Question: Which state is mentioned in the document?
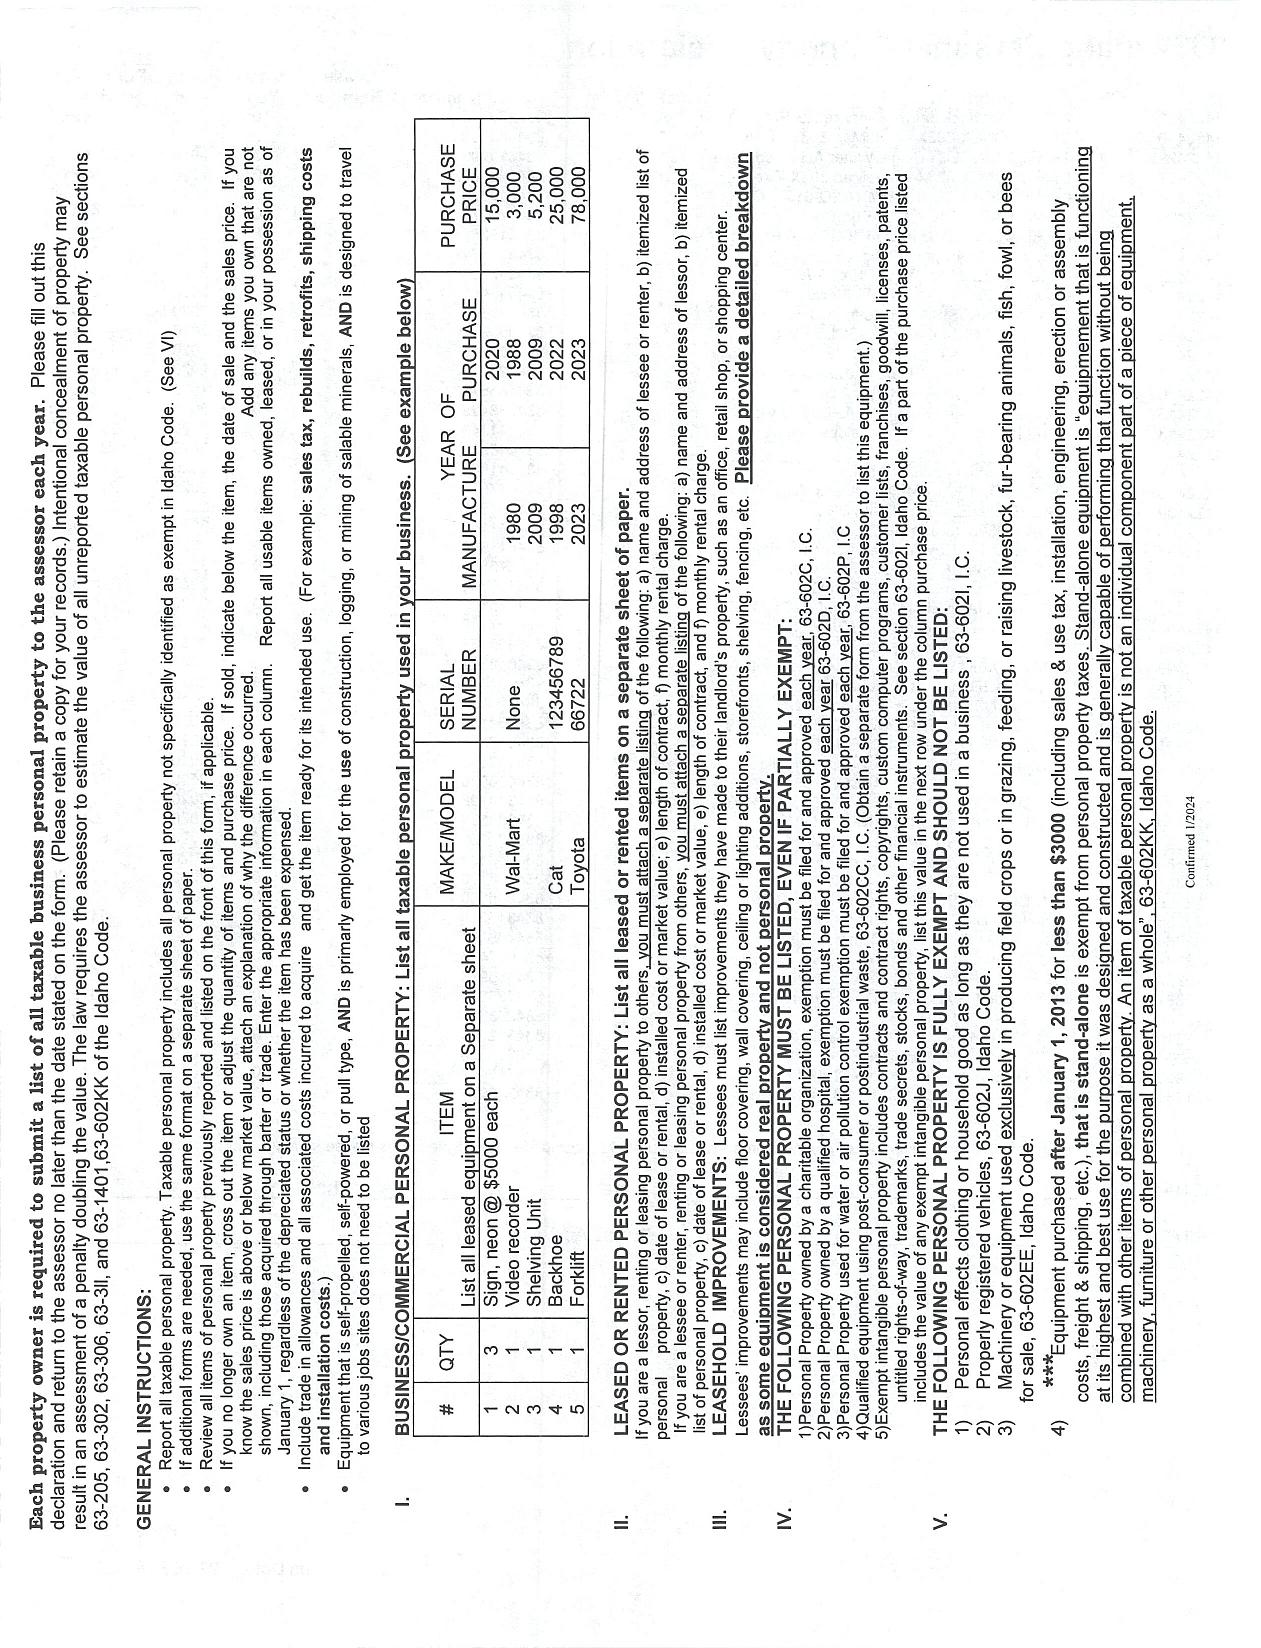
Answer: "Florida"